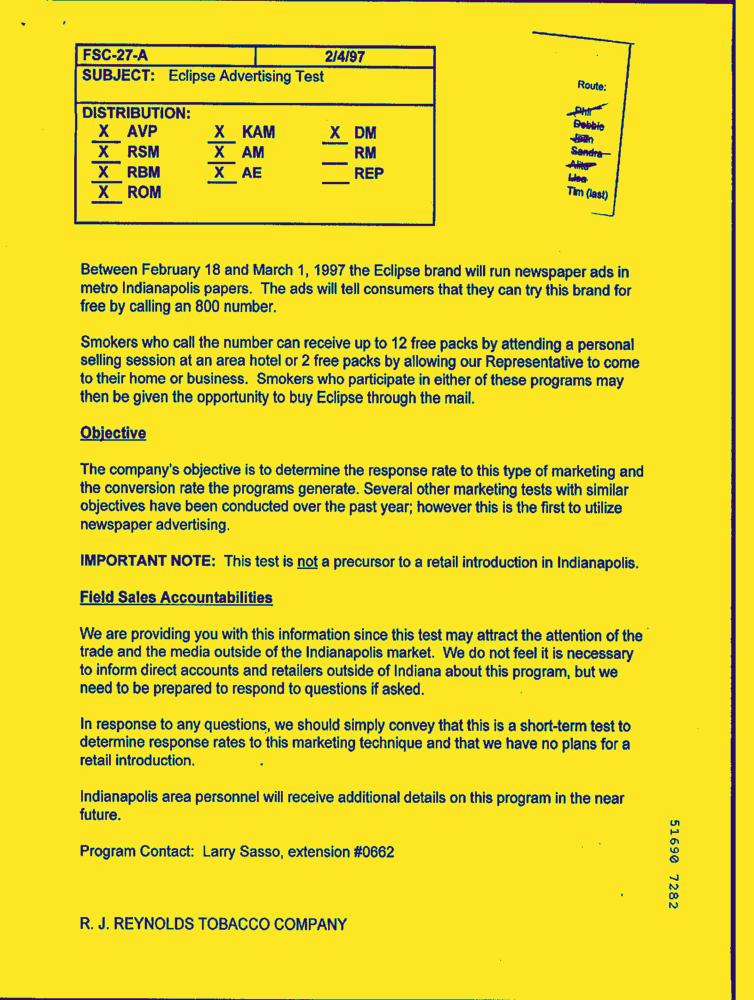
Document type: Letter-Doc